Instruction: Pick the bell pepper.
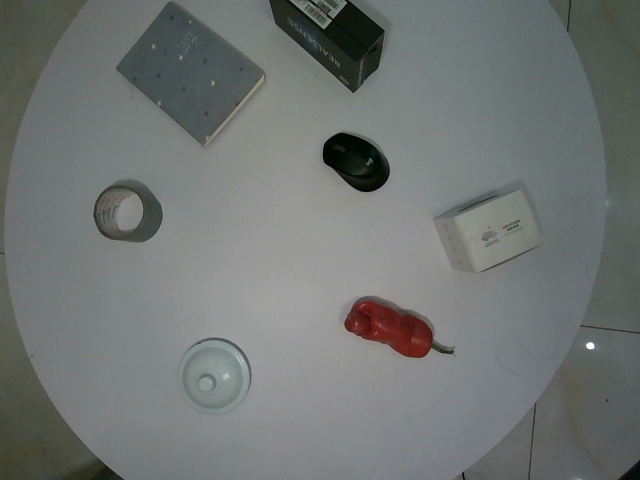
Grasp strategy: vertical